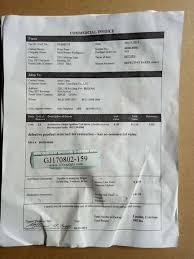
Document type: Invoice